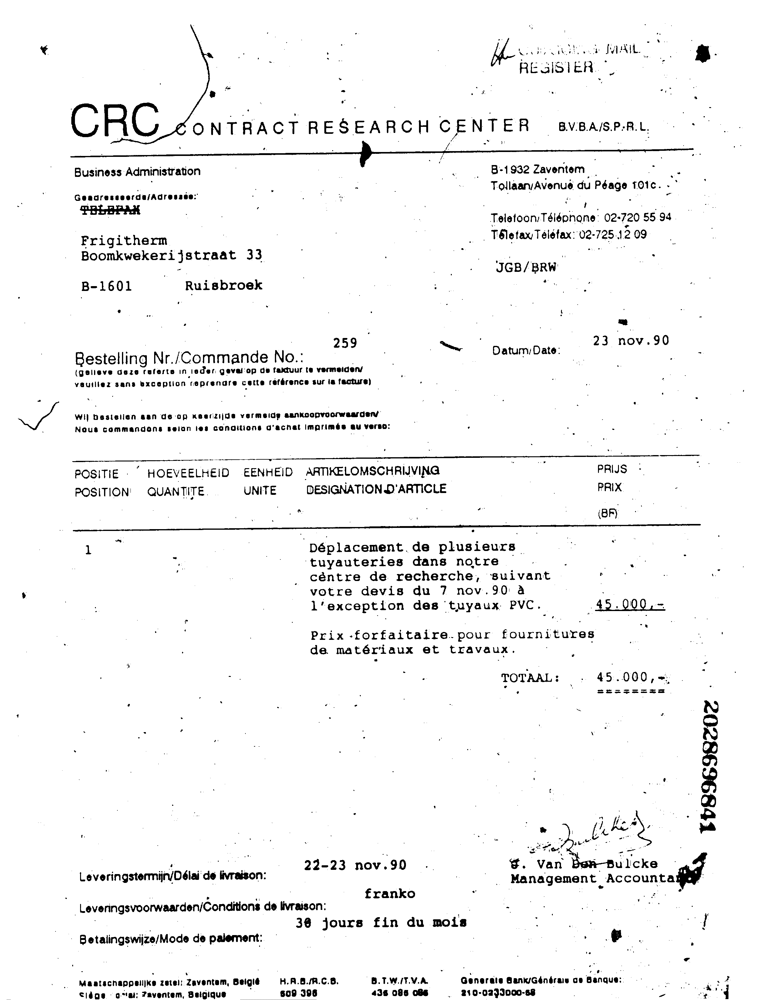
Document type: Invoice